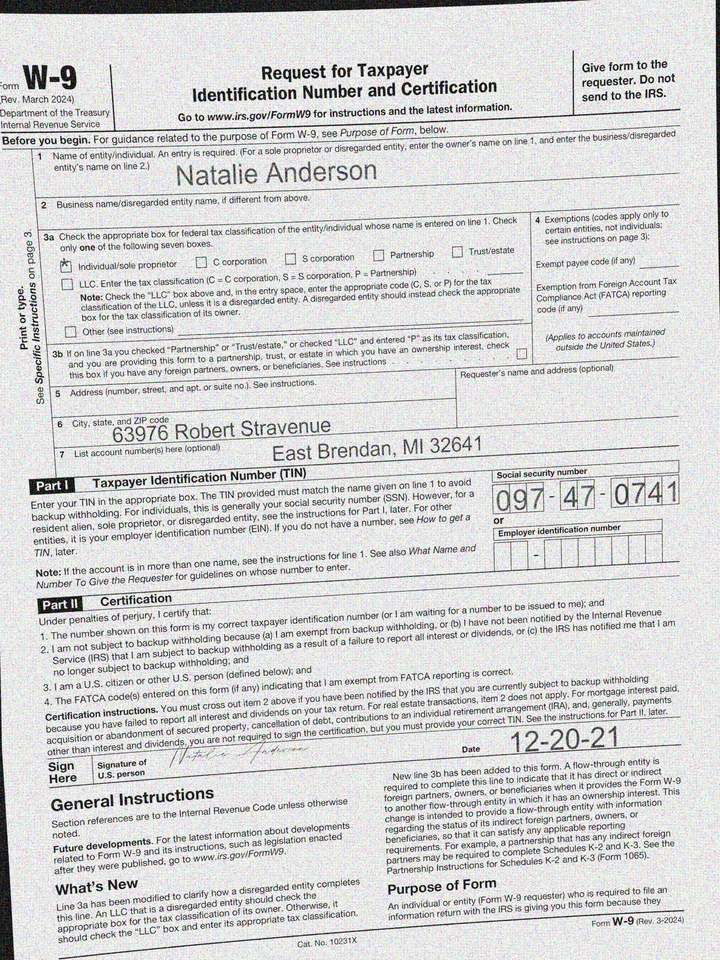
adr1: 63976 Robert Stravenue
adr2: East Brendan, MI 32641
cbx: yes
ssn: 097470741
enm: Natalie Anderson
sdt: 12-20-21